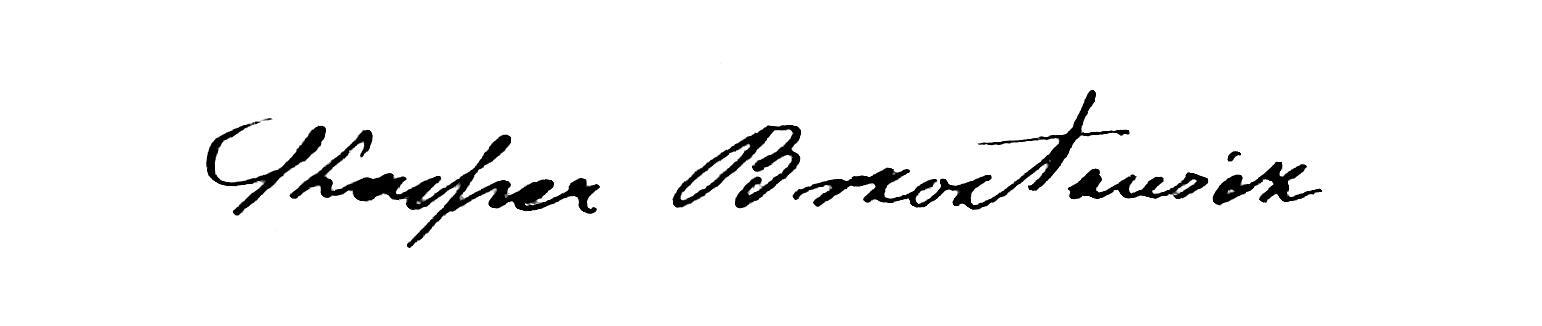
Signature of: kasper brzostowicz